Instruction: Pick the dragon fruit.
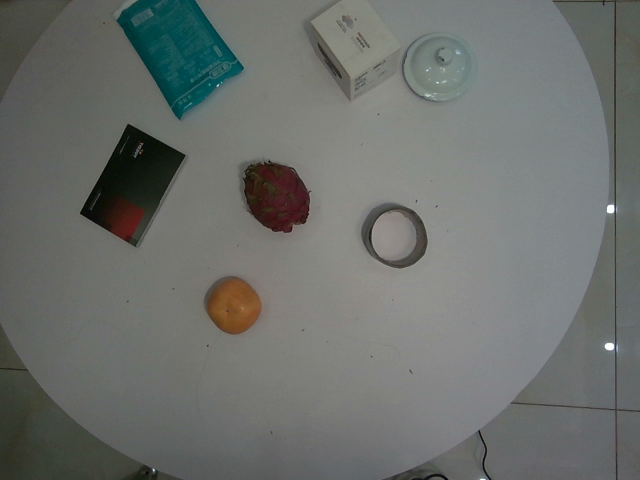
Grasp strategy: vertical